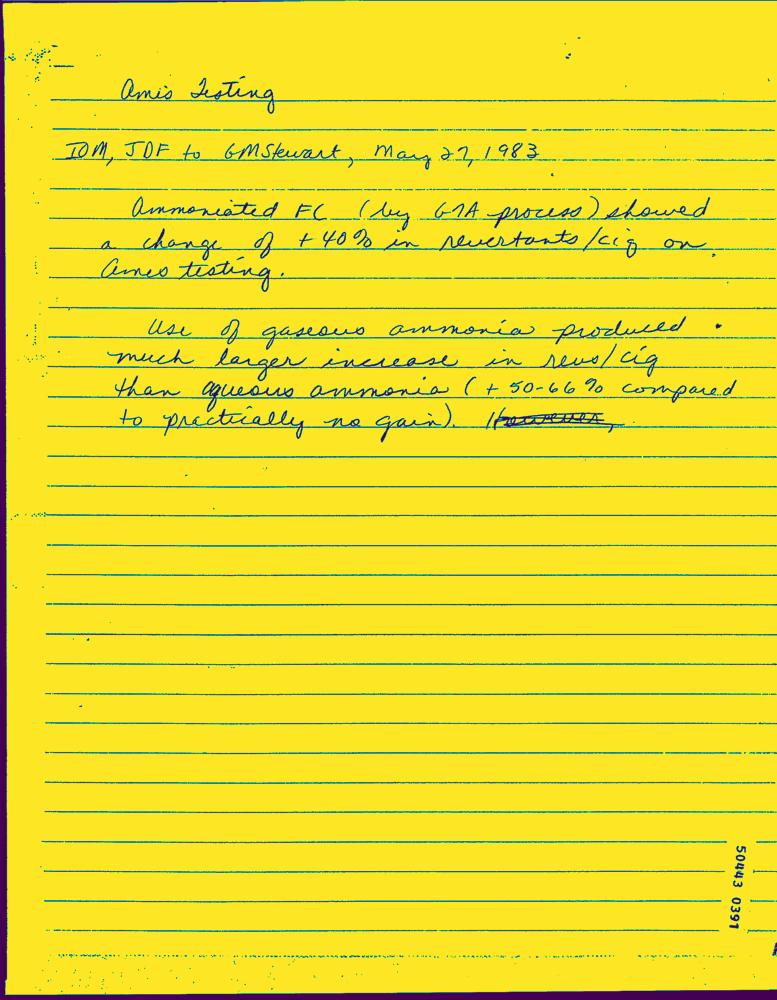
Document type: Hand-Written